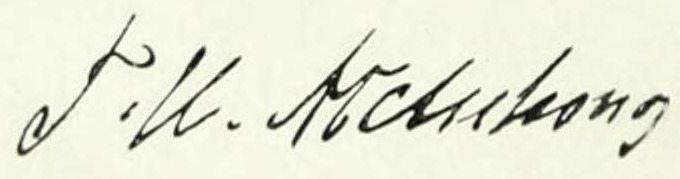
Signature of: torkel halvorsen aschehoug